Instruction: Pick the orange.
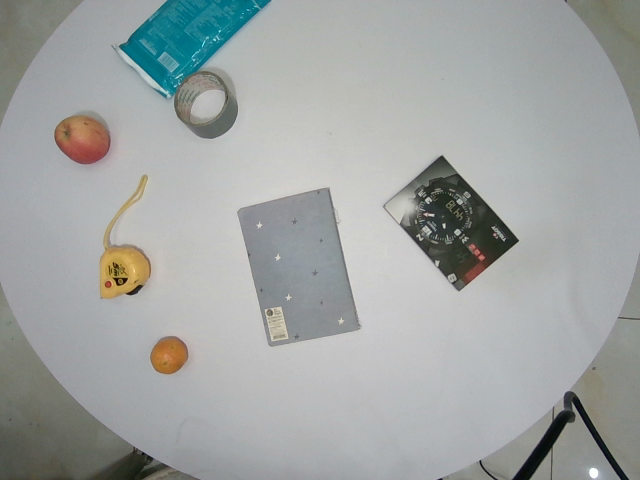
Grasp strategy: vertical